Question: How is the history relevant to the case?
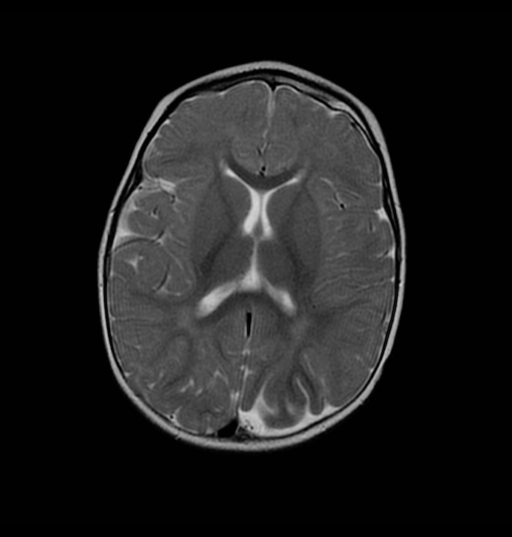
Answer: The patient's history of 11 mo female with known syndrome and a recent diagnosis of glaucoma.  No history of developmental delays or seizure activity.  Procedure: Baseline MRI of brain with gadolinium for evaluation of disease progression in future. is key in understanding the case.